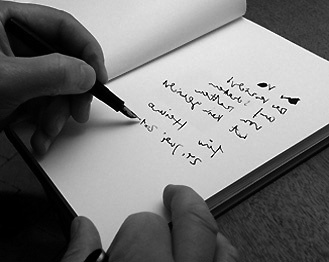
Signature of: bernhard jott keller